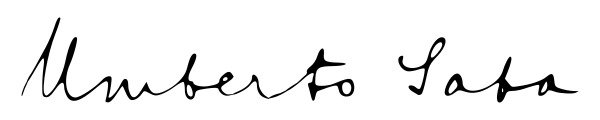
Signature of: umberto saba